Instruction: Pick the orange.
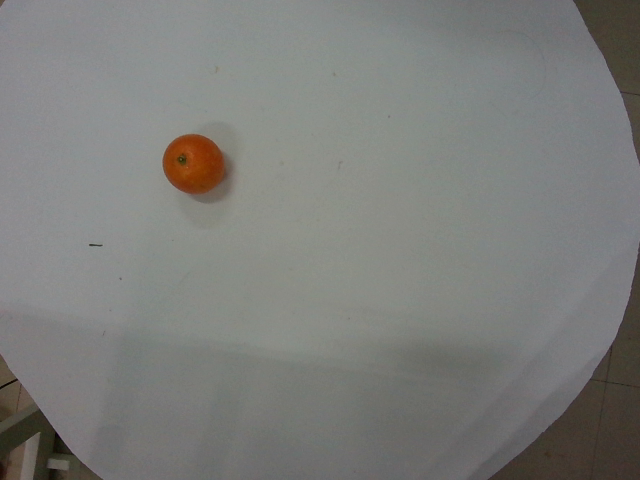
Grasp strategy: vertical